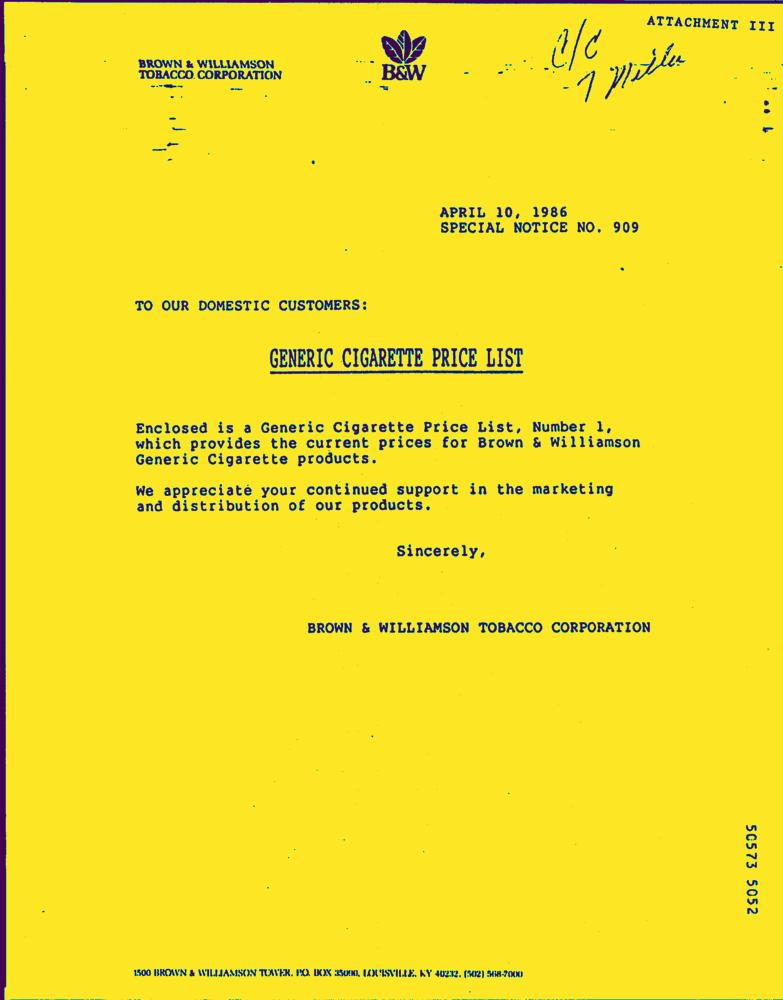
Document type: Letter-Doc